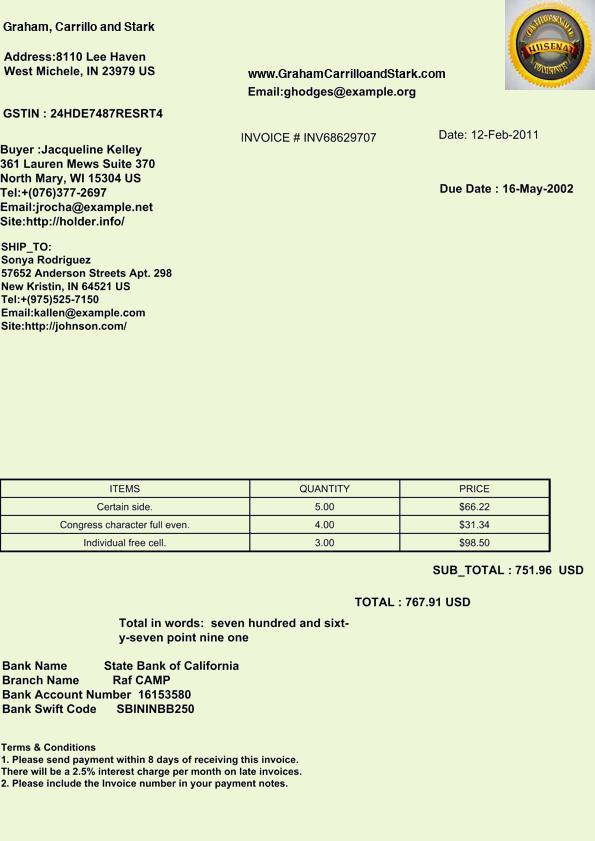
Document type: Invoice